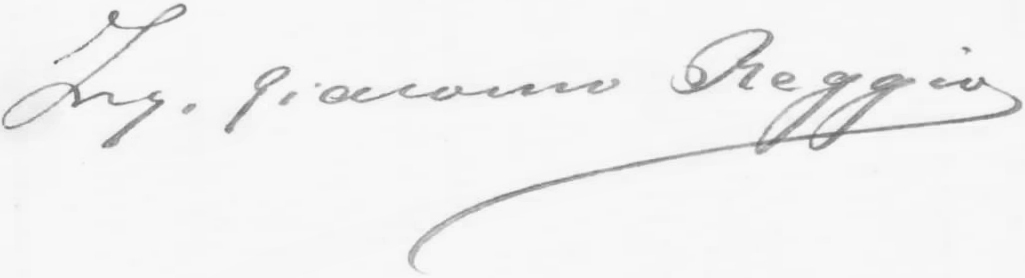
Signature of: giacomo reggio